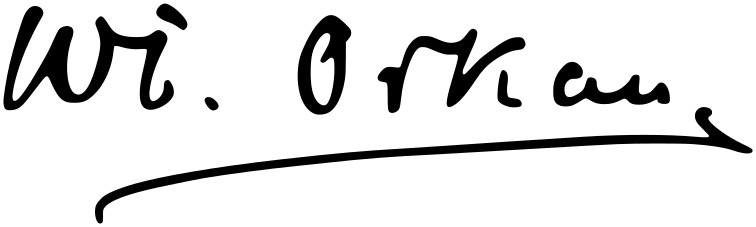
Signature of: władysław orkan